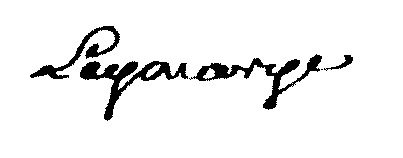
Signature of: léonard leymarie